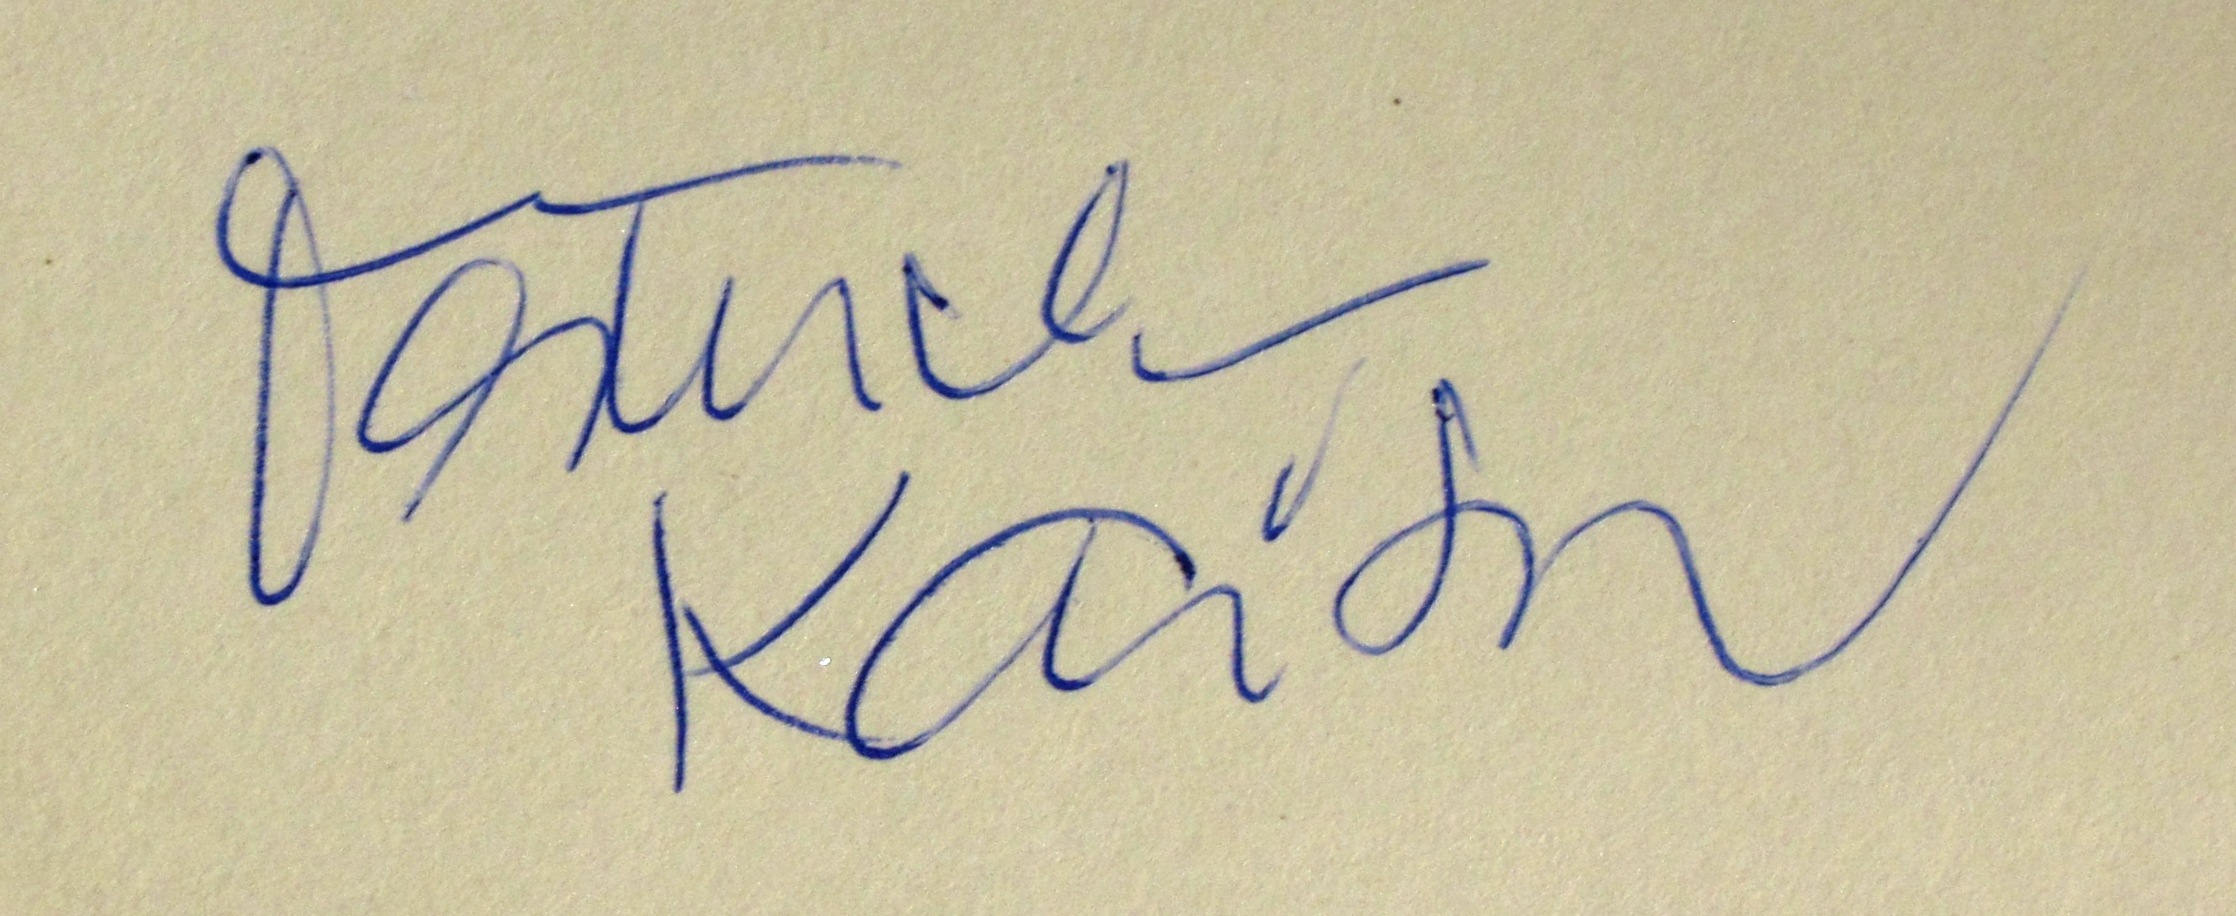
Signature of: oldřich kaiser